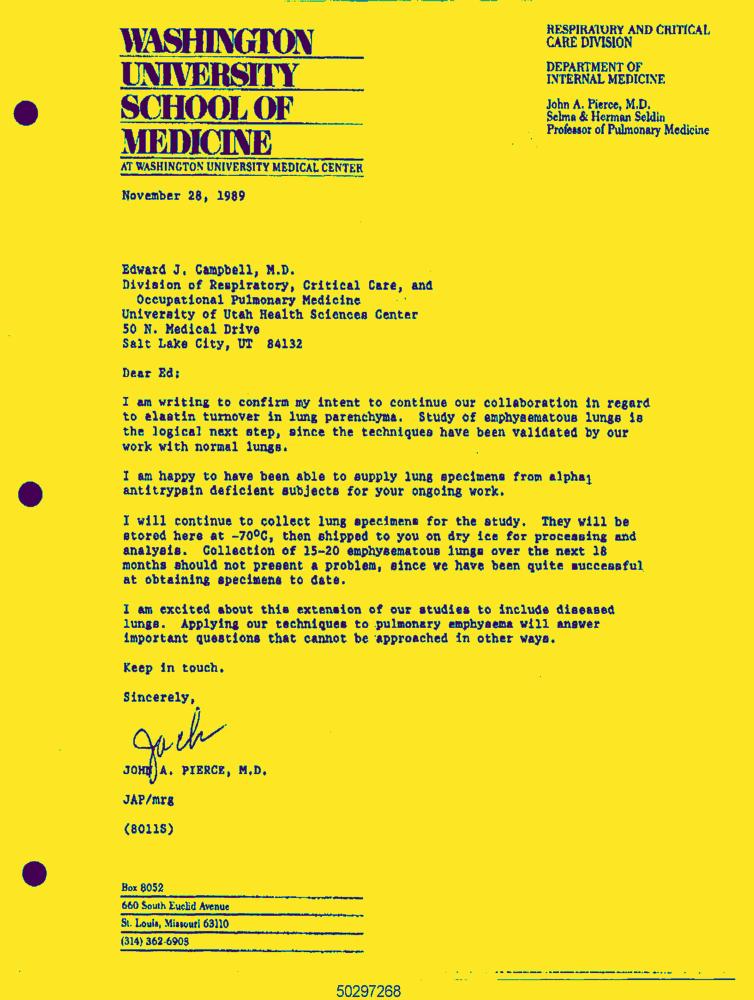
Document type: Letter-Doc